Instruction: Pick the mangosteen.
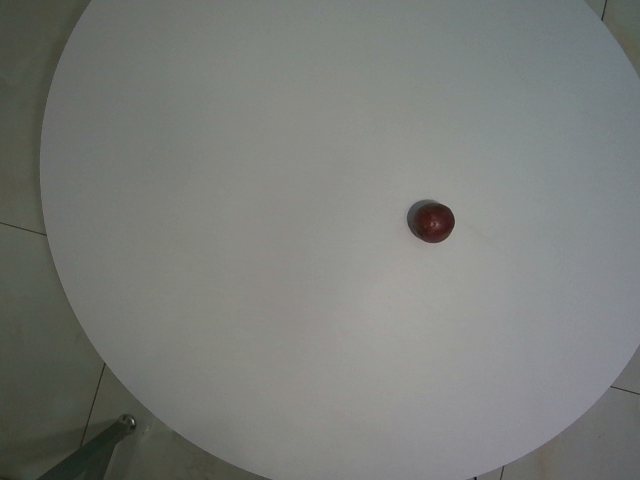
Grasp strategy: vertical